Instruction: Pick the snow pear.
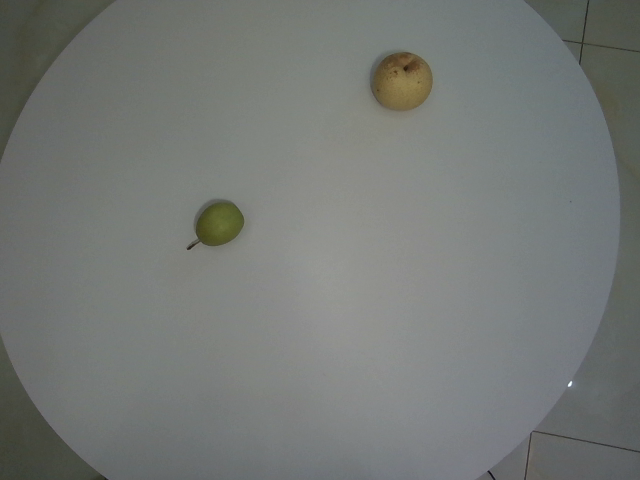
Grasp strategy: vertical